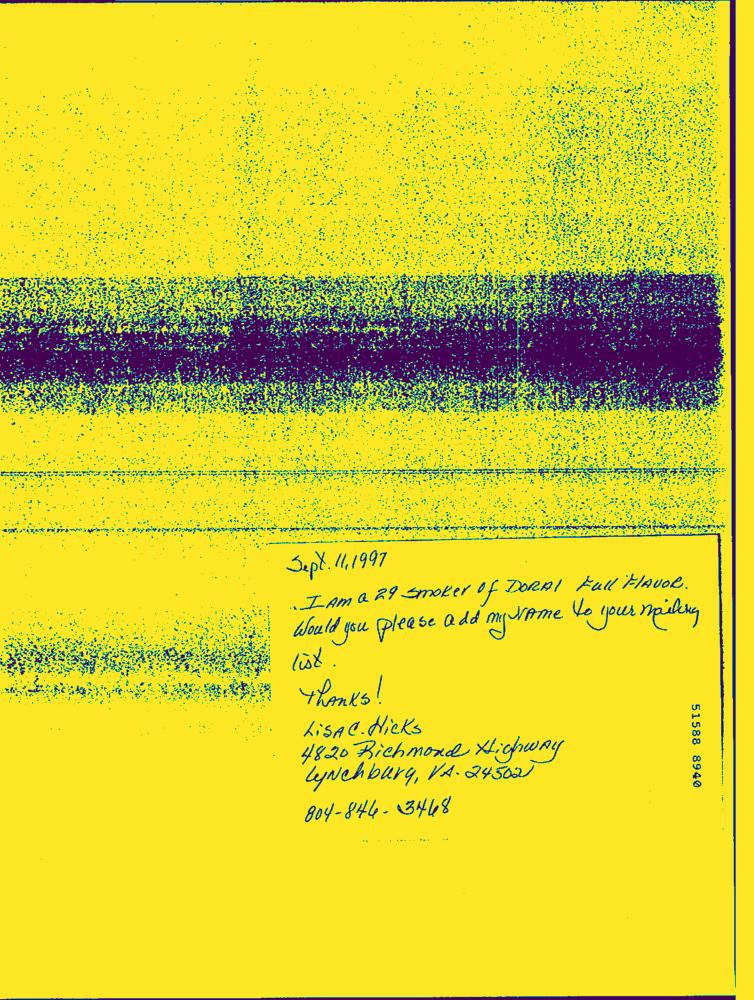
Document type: Hand-Written